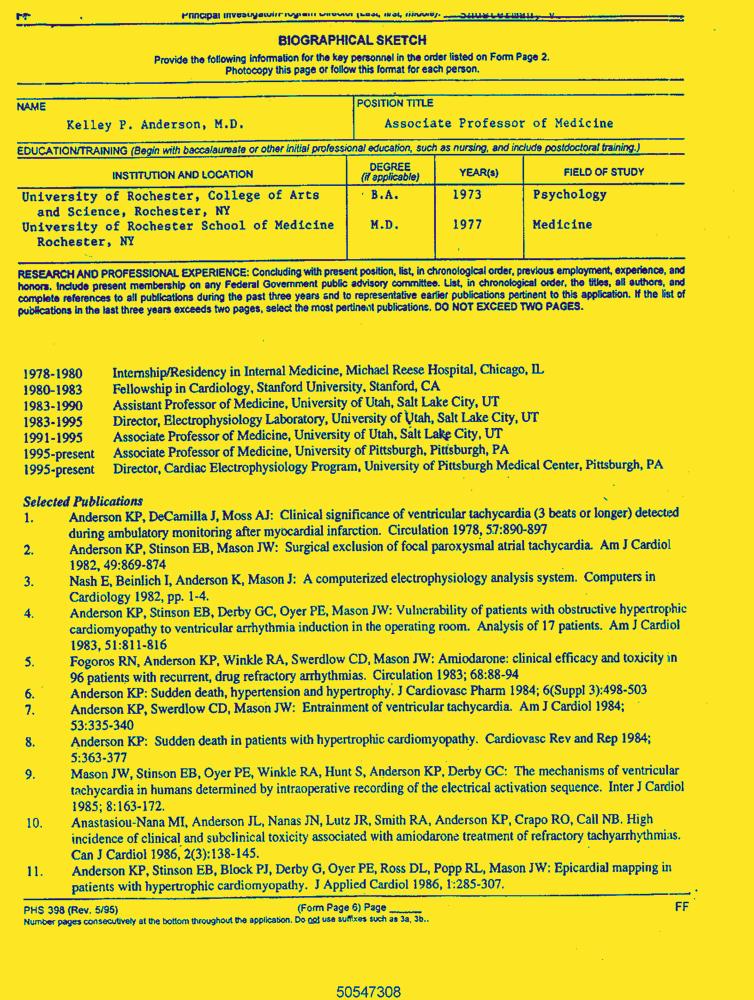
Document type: Resume-Doc